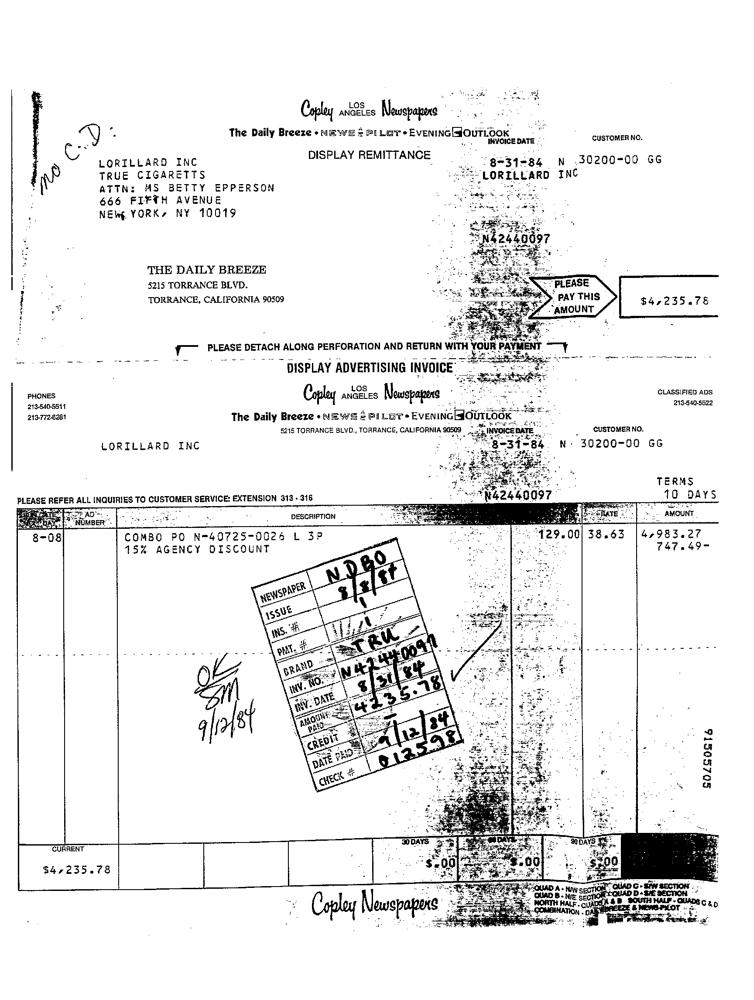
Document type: Invoice